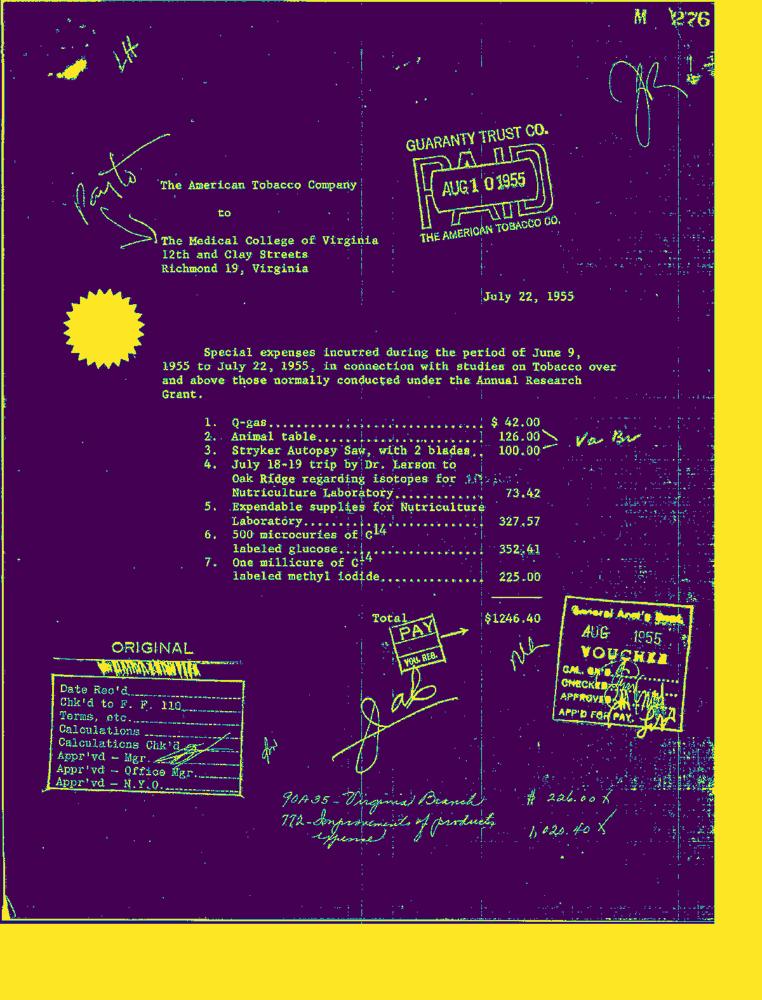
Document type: Invoice-Doc